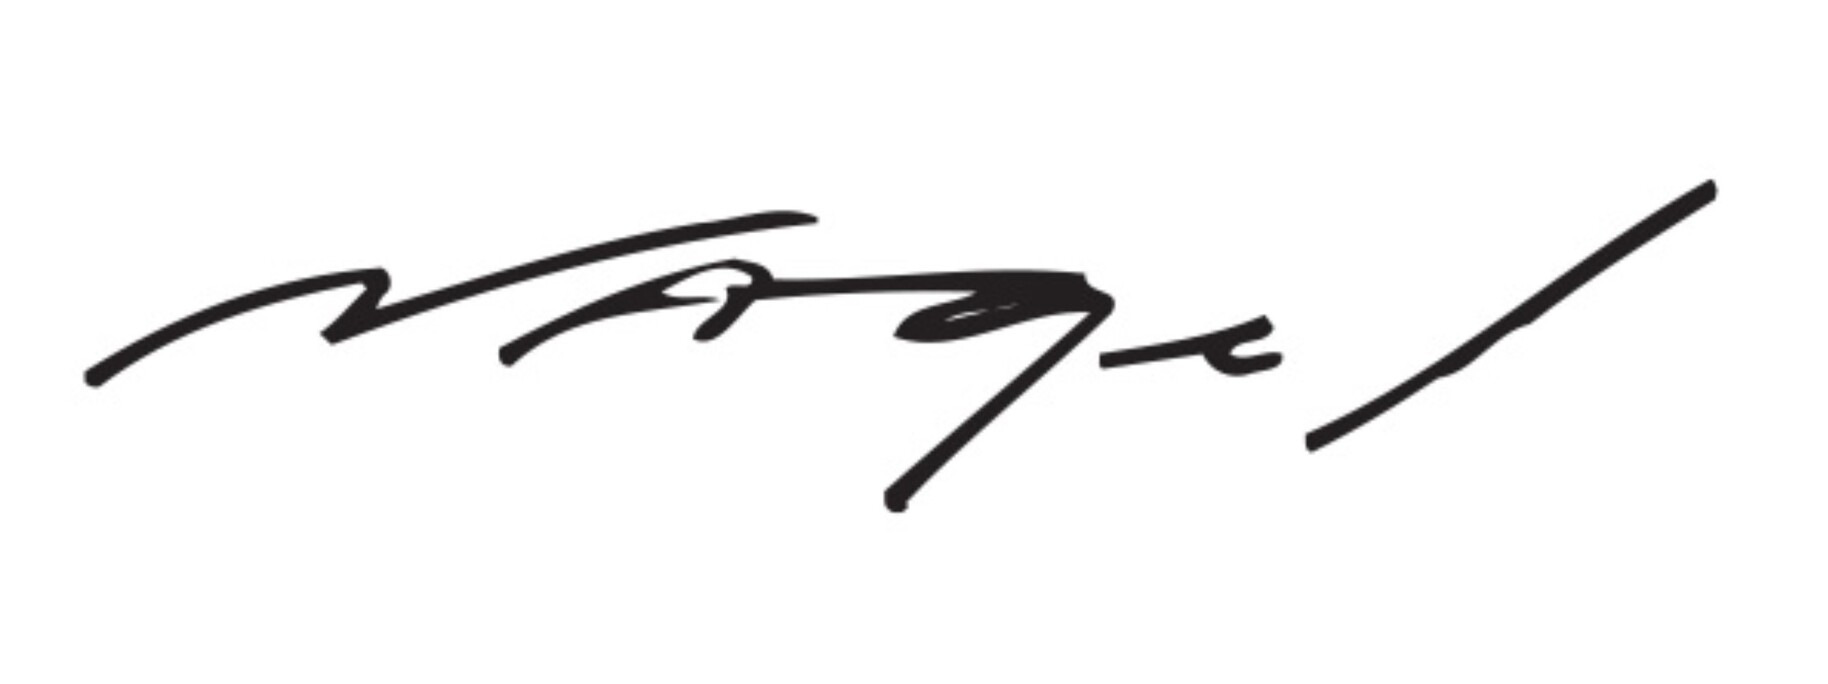
Signature of: q3595598